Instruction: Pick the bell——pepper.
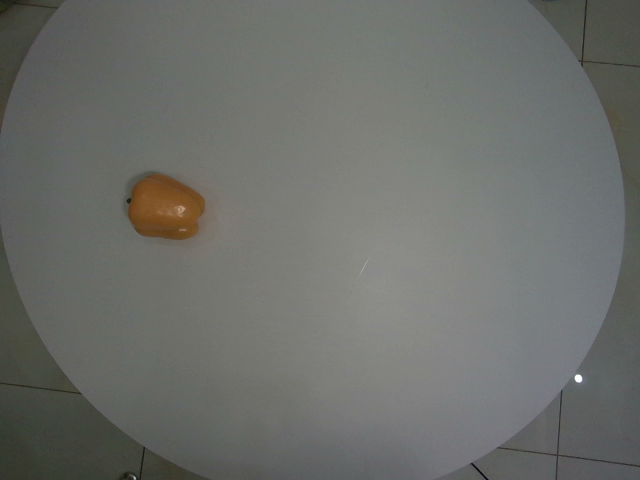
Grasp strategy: vertical